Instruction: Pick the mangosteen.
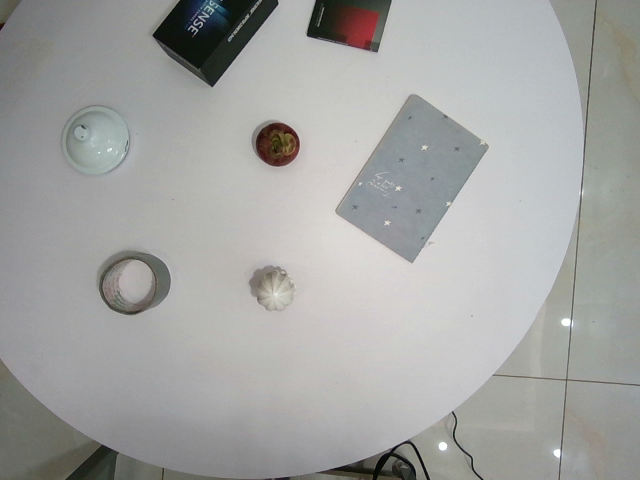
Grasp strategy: vertical